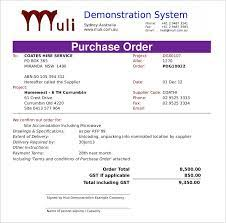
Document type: Invoice